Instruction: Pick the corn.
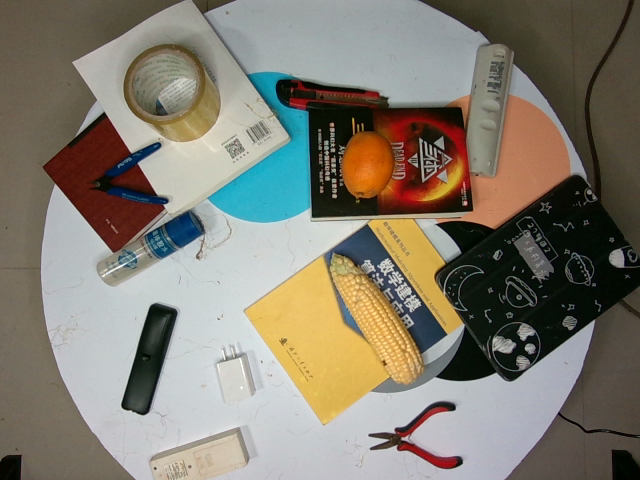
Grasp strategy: vertical